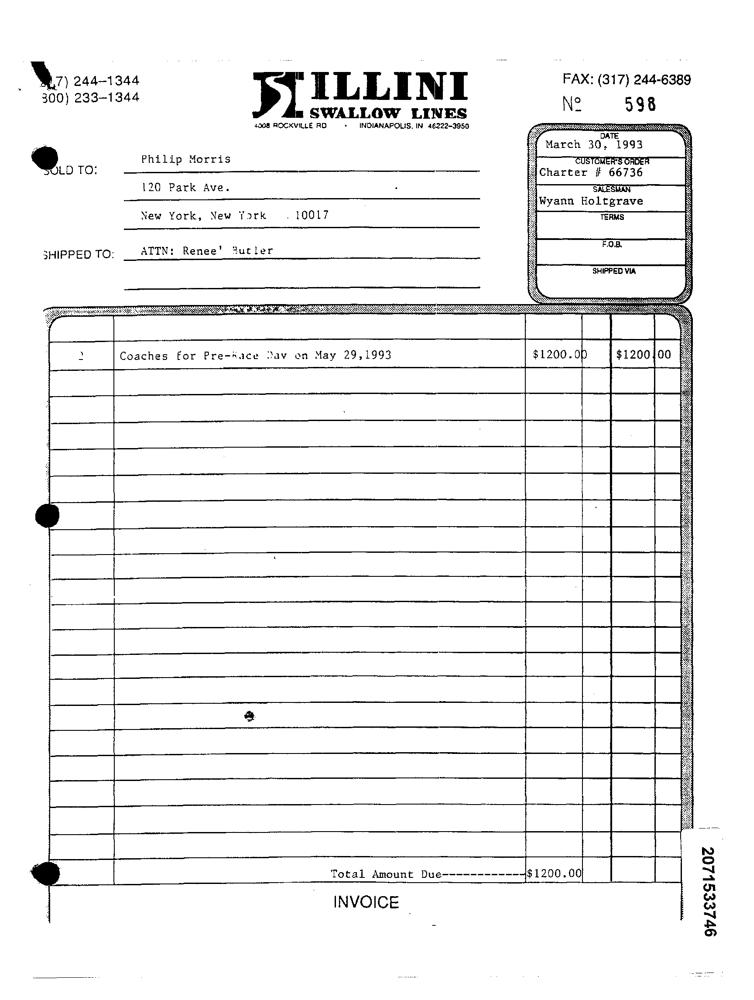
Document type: Invoice